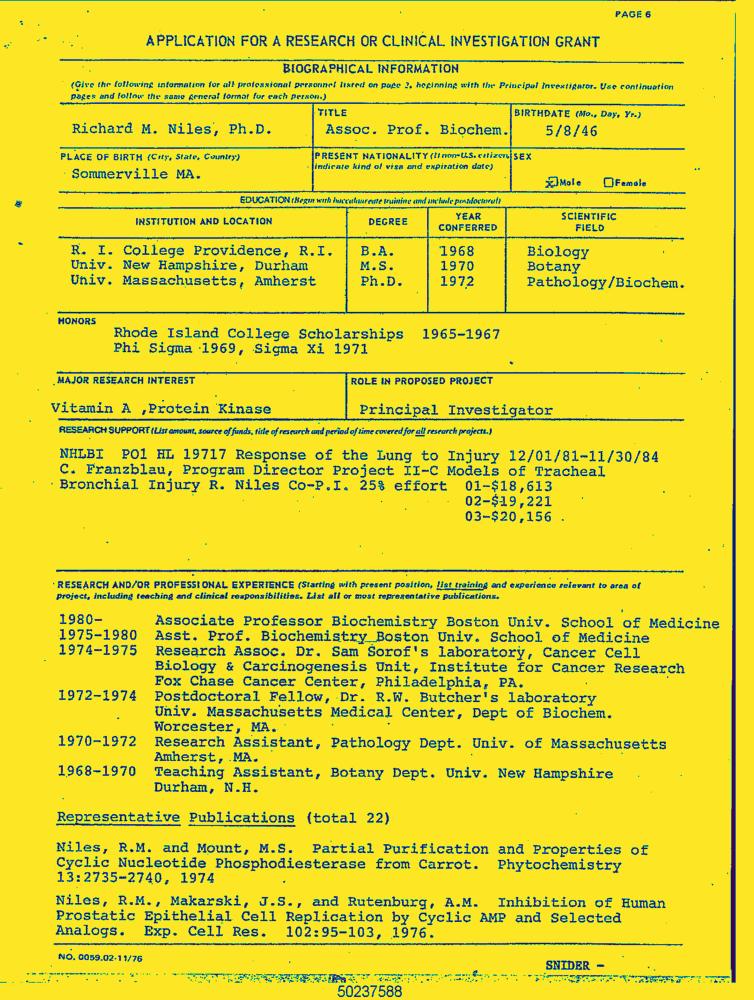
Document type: Resume-Doc